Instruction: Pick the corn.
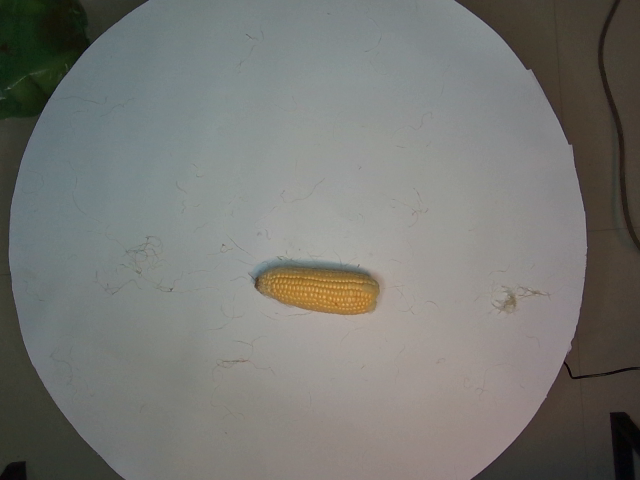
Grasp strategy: vertical